Question: What type of tax is indicated in the document, personal property or real estate?
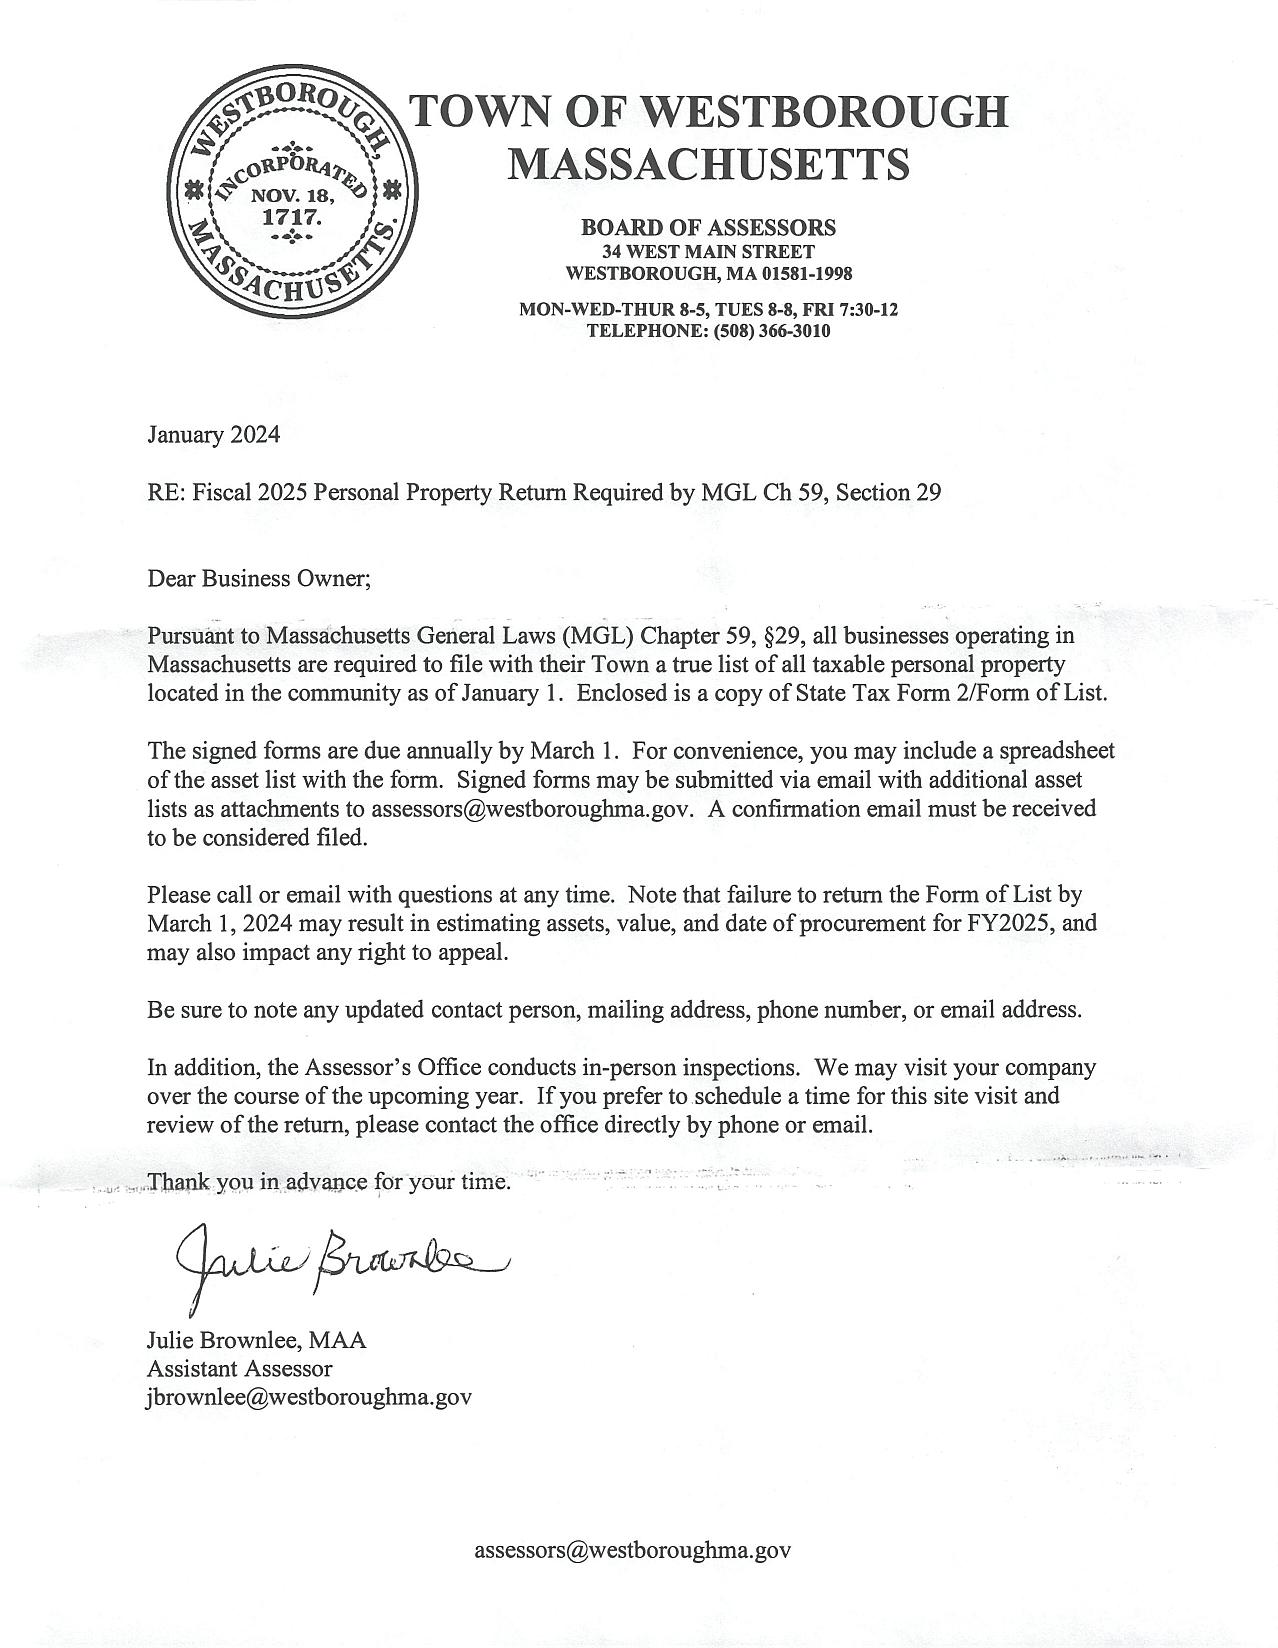
Answer: "Personal Property"